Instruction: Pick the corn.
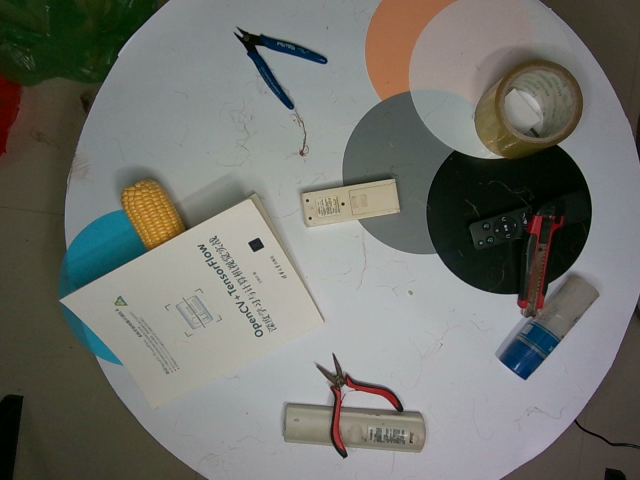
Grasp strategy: vertical